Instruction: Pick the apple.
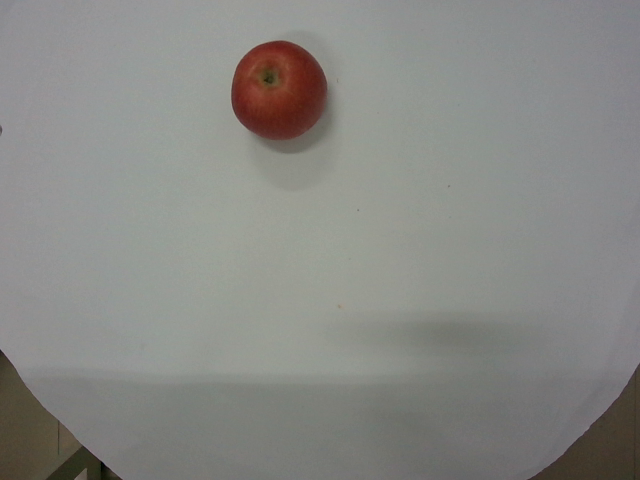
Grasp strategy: vertical